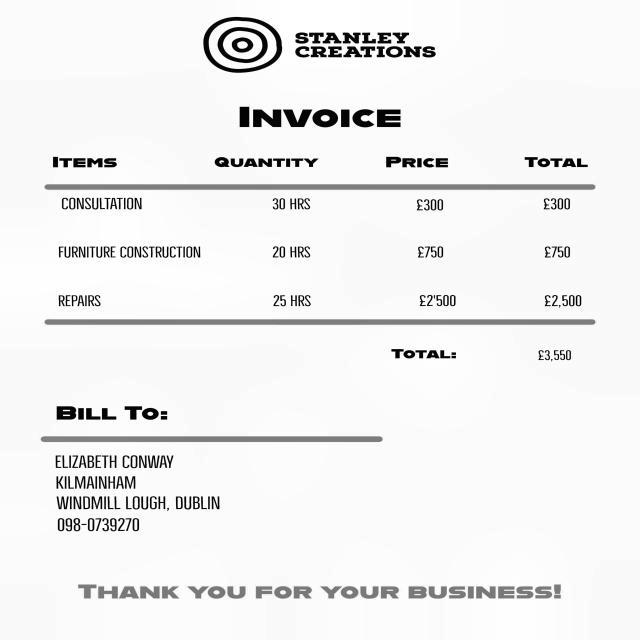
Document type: Invoice